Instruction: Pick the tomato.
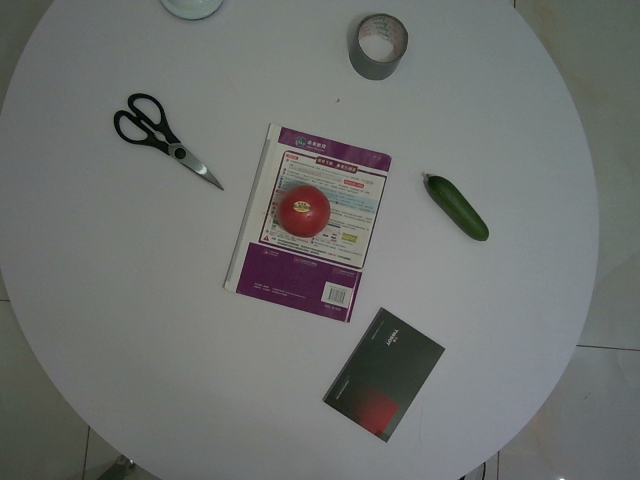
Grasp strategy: vertical